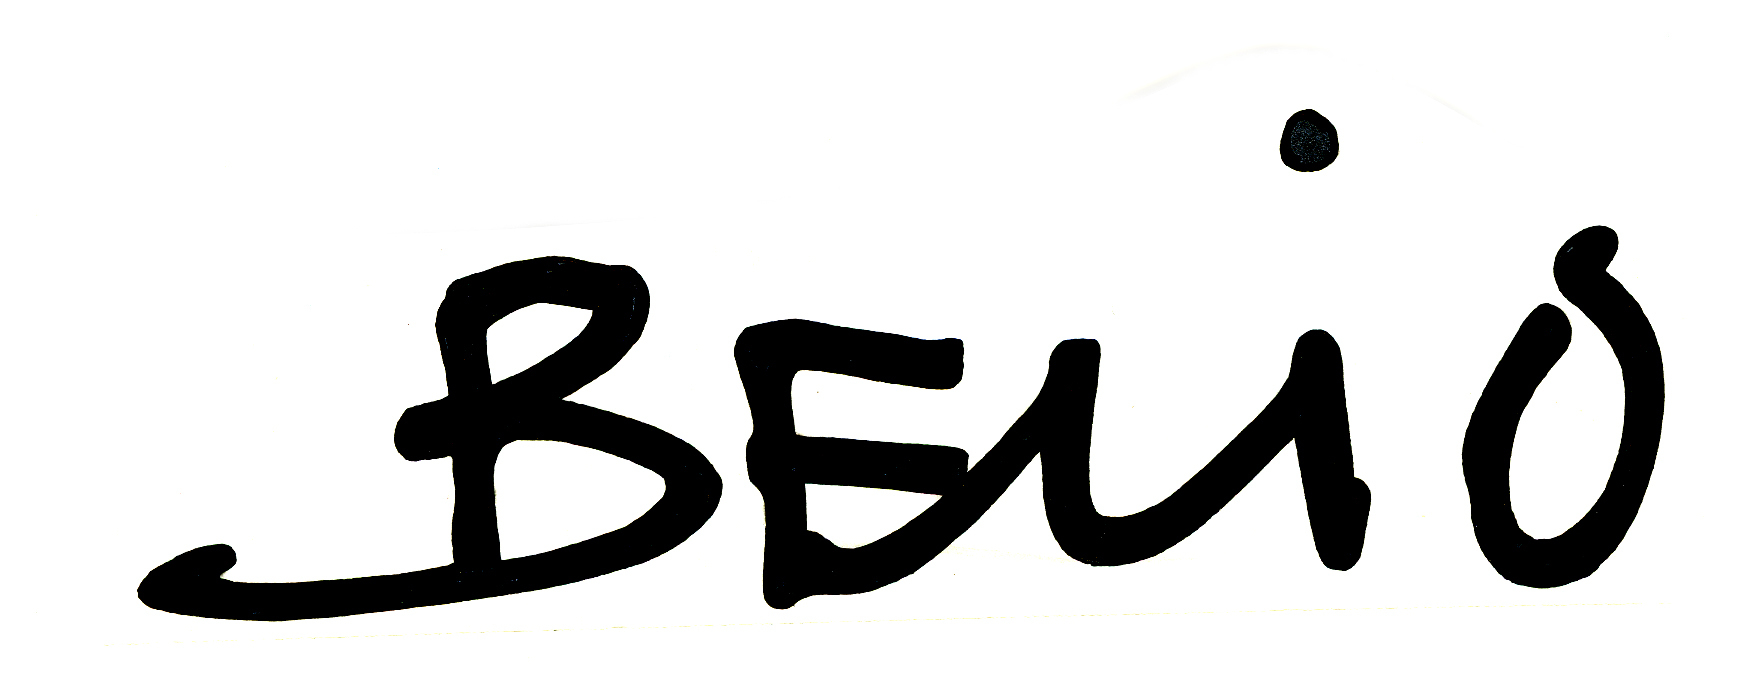
Signature of: belio